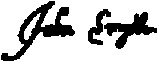
Signature of: john smyth